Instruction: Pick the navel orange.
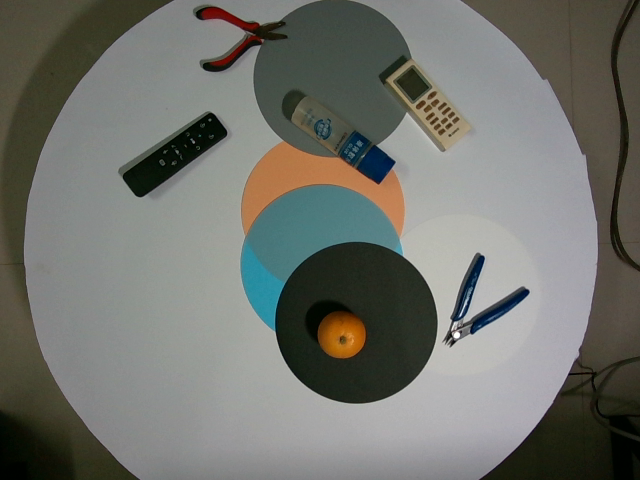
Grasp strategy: vertical